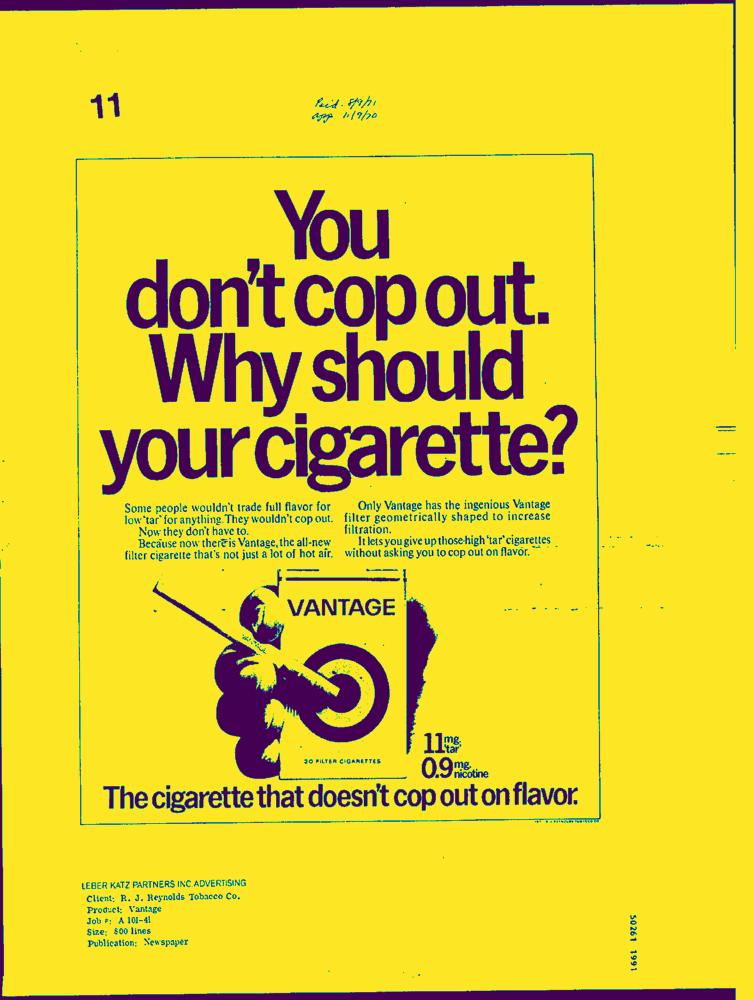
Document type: AD